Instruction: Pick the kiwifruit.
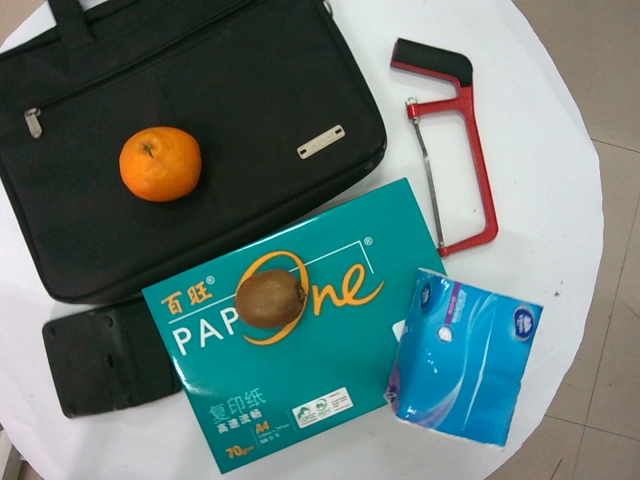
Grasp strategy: vertical